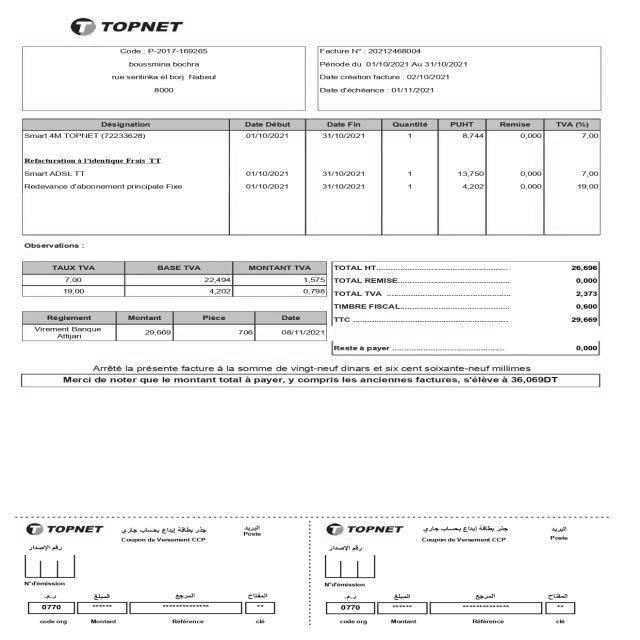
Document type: Invoice